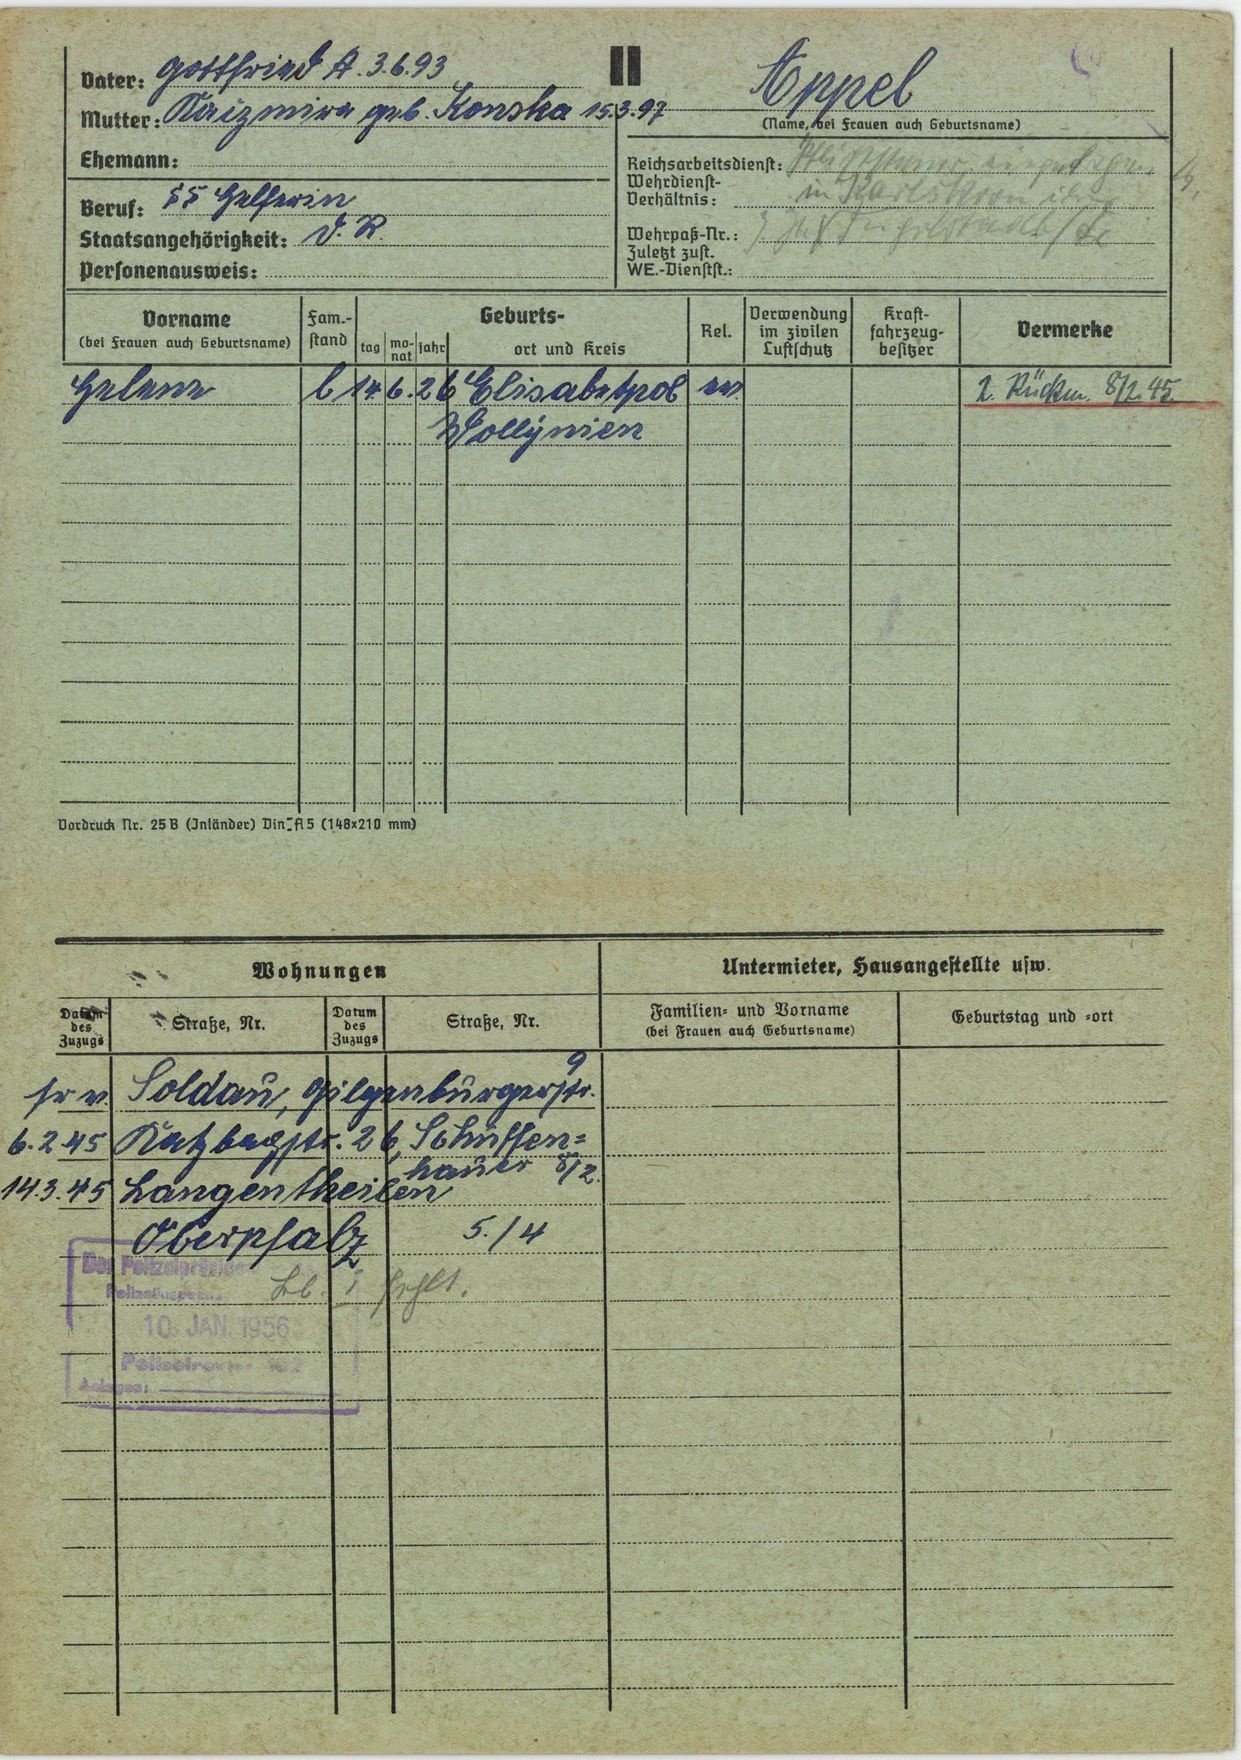
Appel